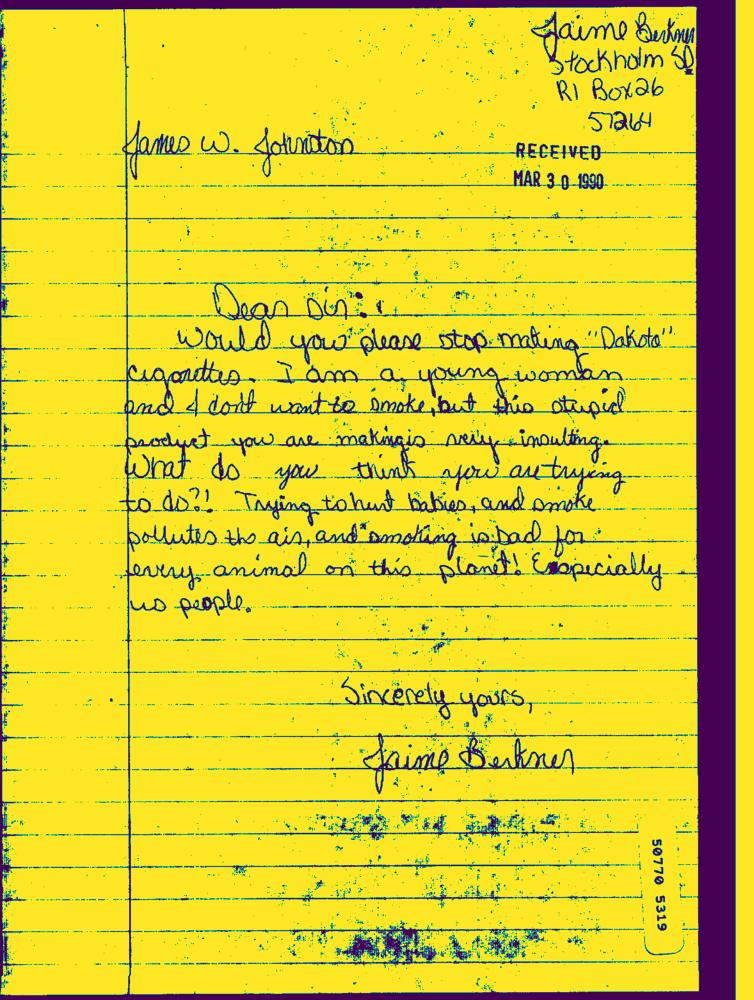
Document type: Hand-Written